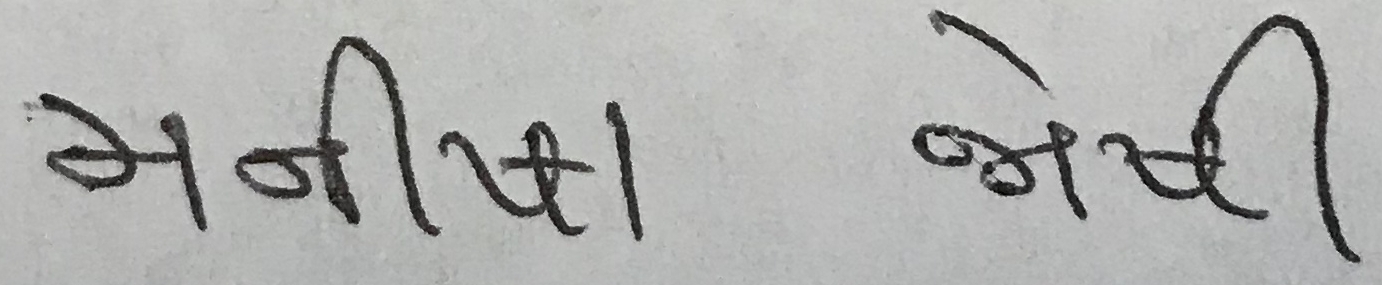
Signature of: manisha joshi